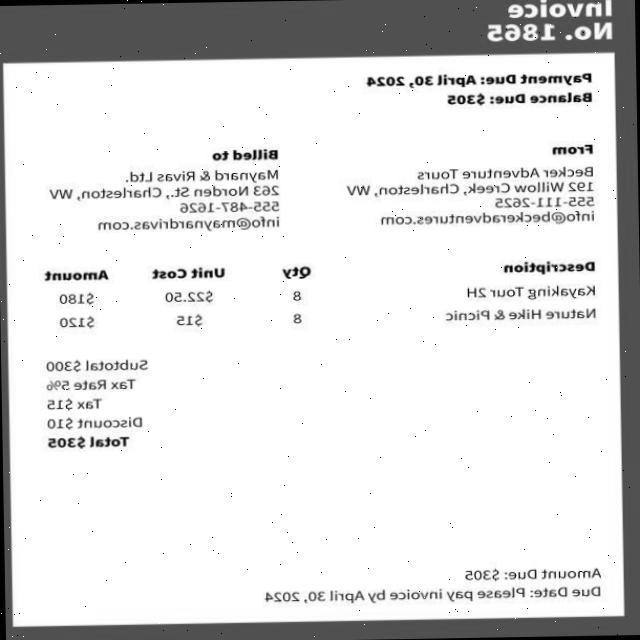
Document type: Invoice